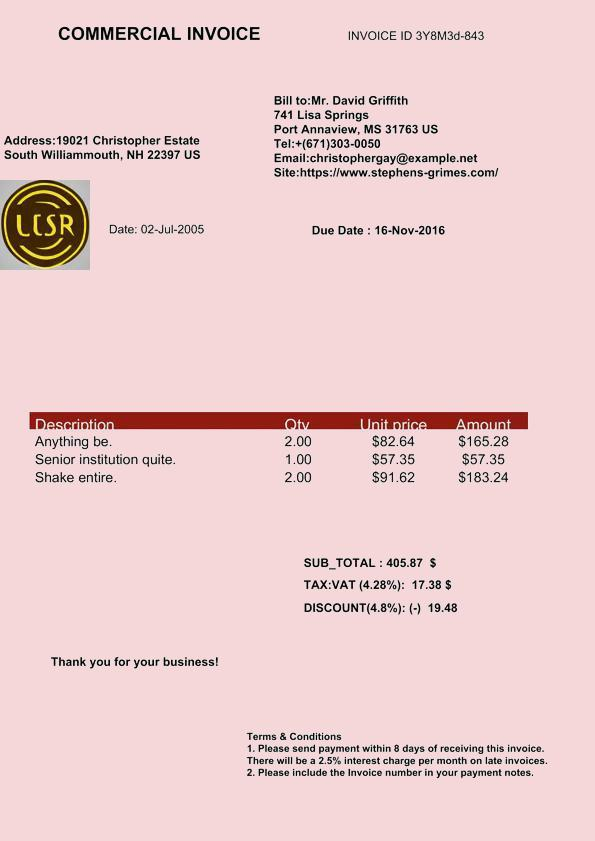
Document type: Invoice